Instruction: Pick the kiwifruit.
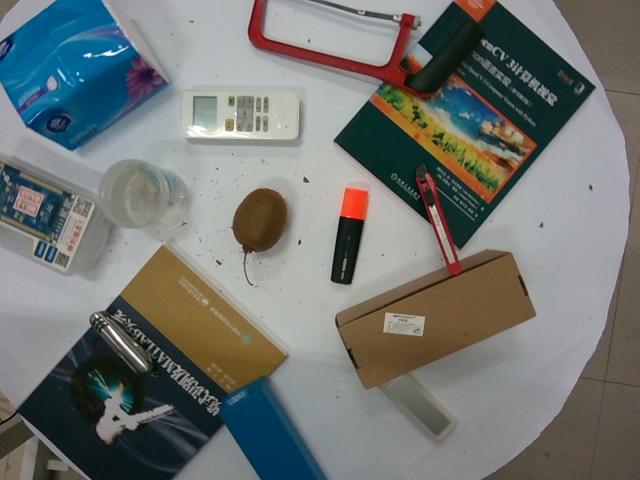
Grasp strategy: vertical